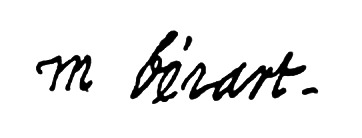
Signature of: madeleine béjart